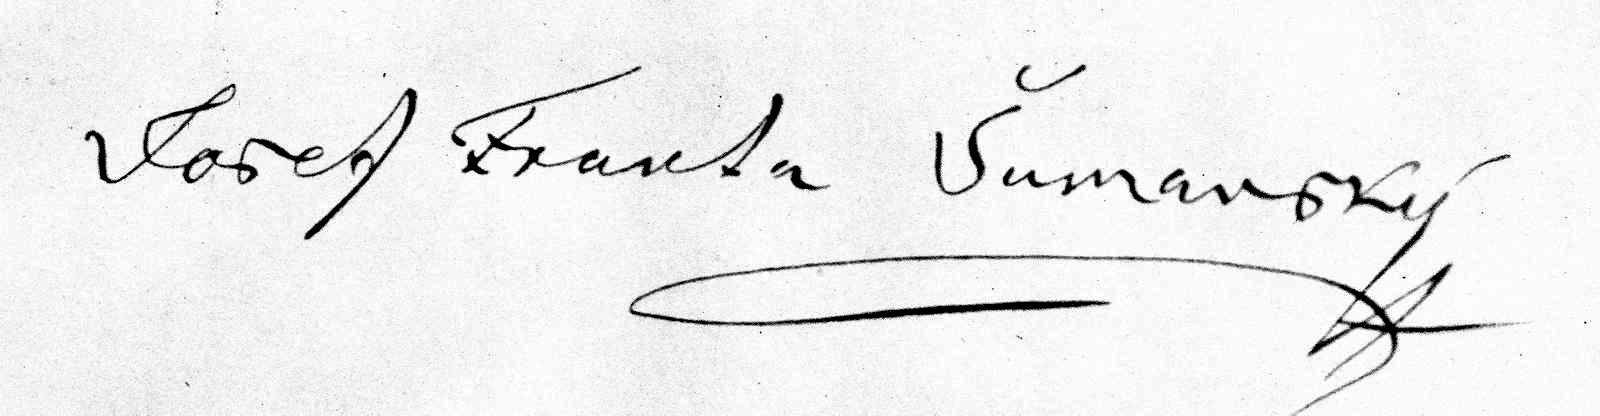
Signature of: josef franta šumavský